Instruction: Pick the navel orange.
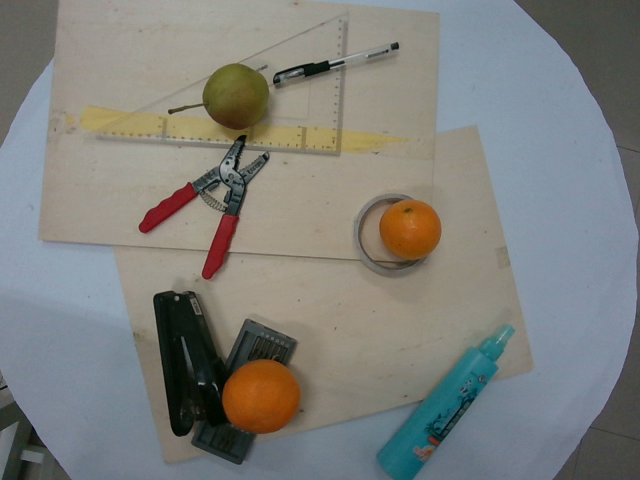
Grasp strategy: vertical